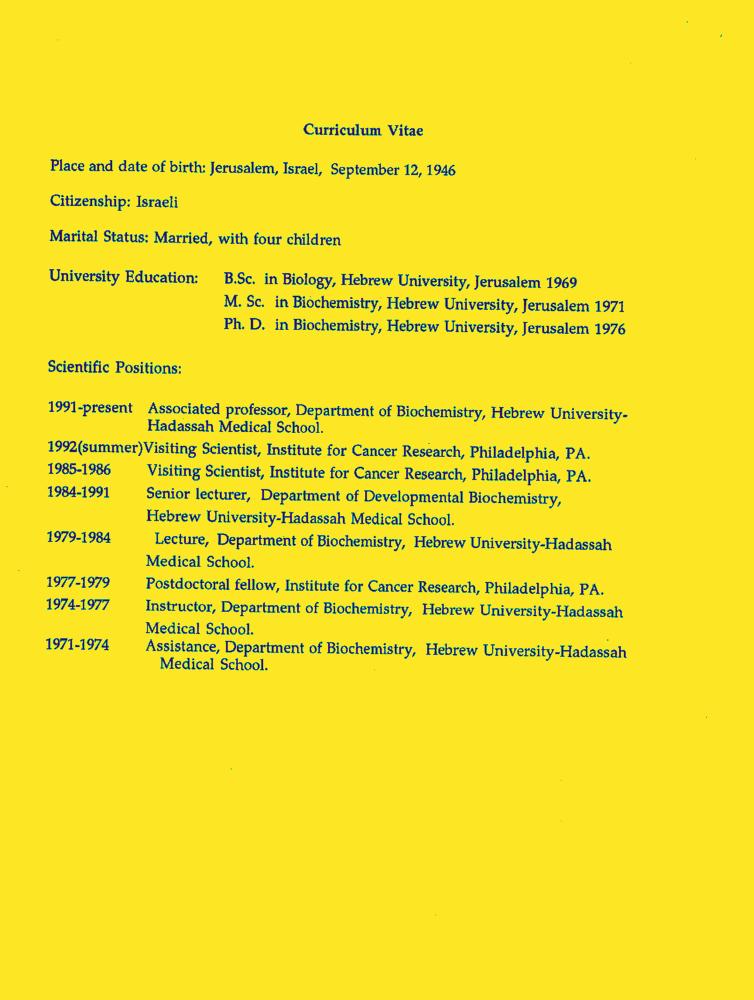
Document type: Resume-Doc